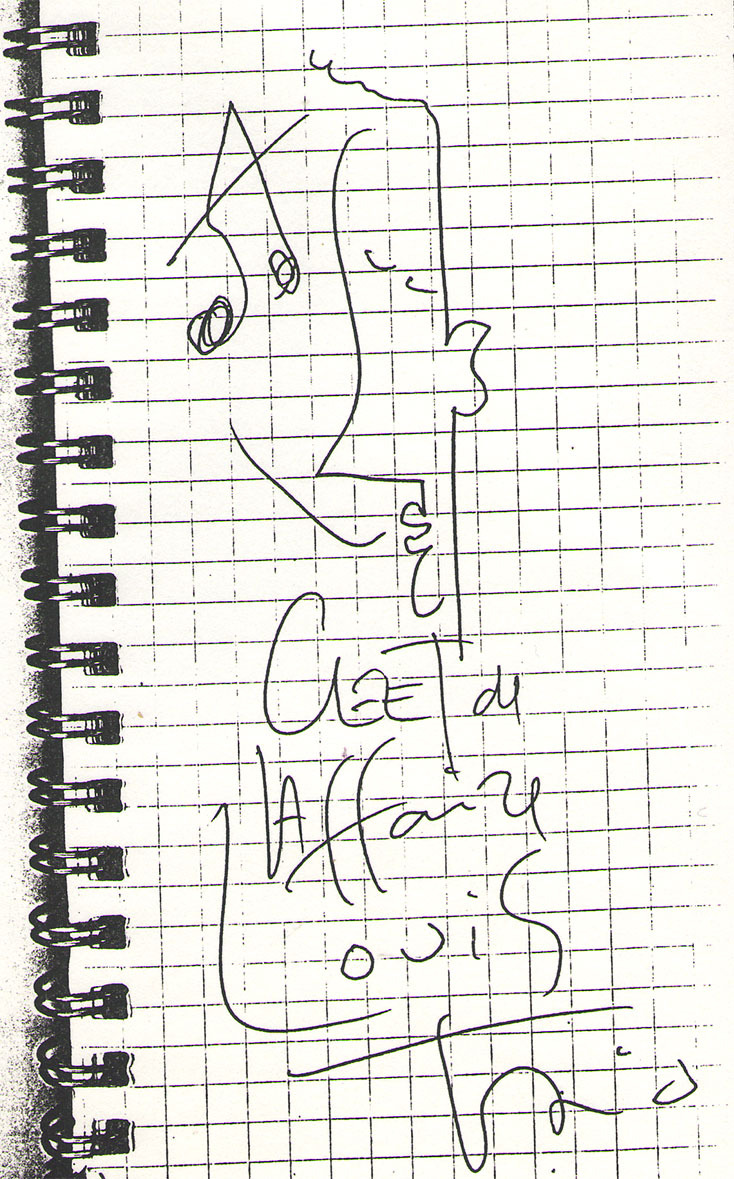
Signature of: hubert mounier